Question: In what way does the history help explain the case?
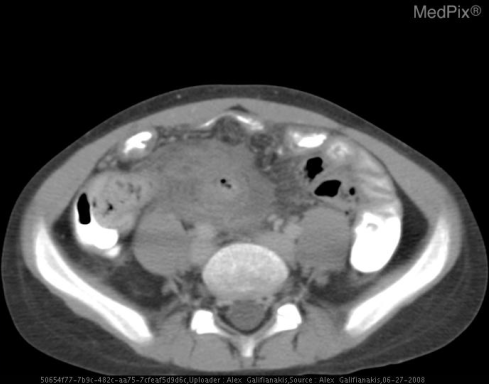
Answer: The patient's history of 10 y.o. girl with known cystic fibrosis presents with acute onset of right lower quadrant pain, fever, and leukocytosis. is key in understanding the case.